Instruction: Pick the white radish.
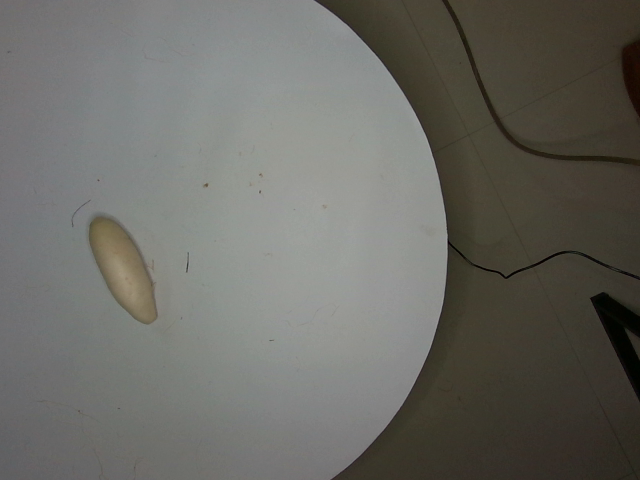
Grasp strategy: vertical